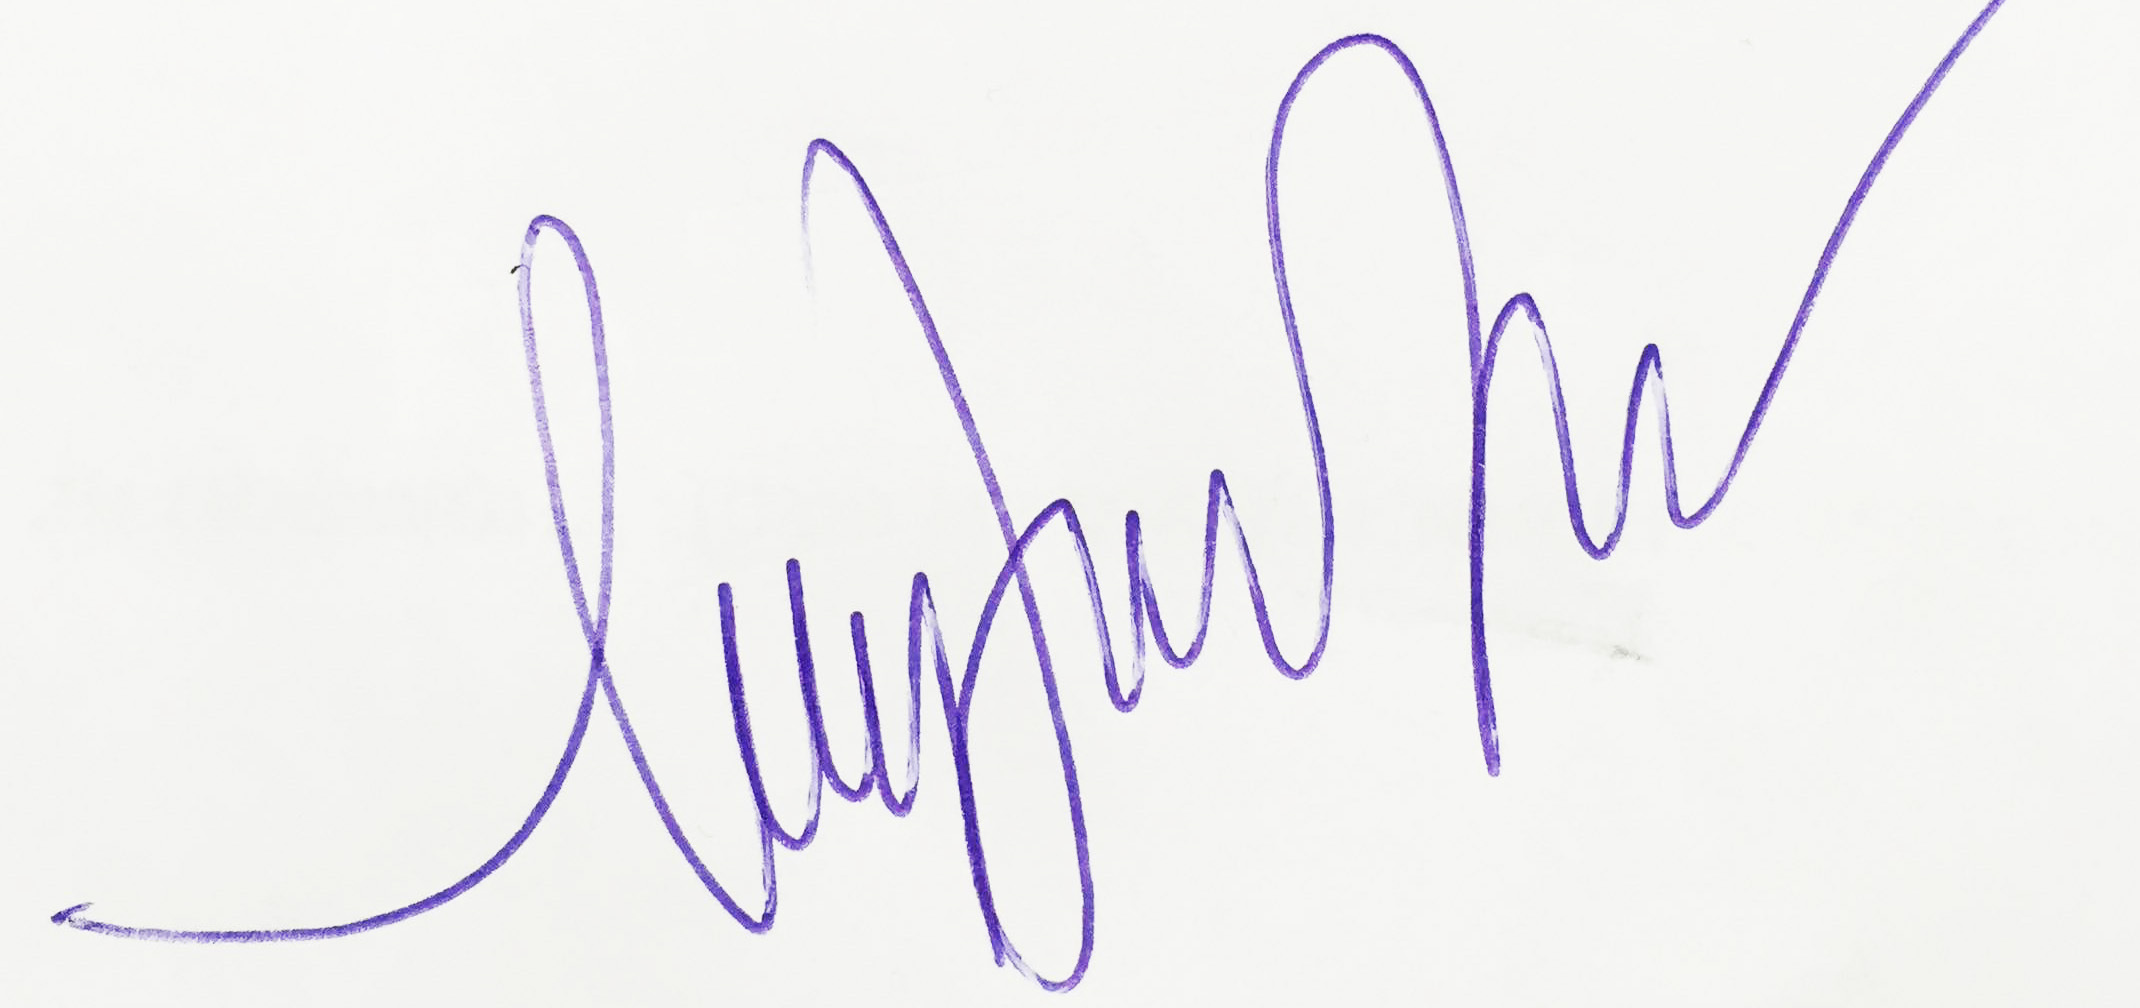
Signature of: miroslav đorđević